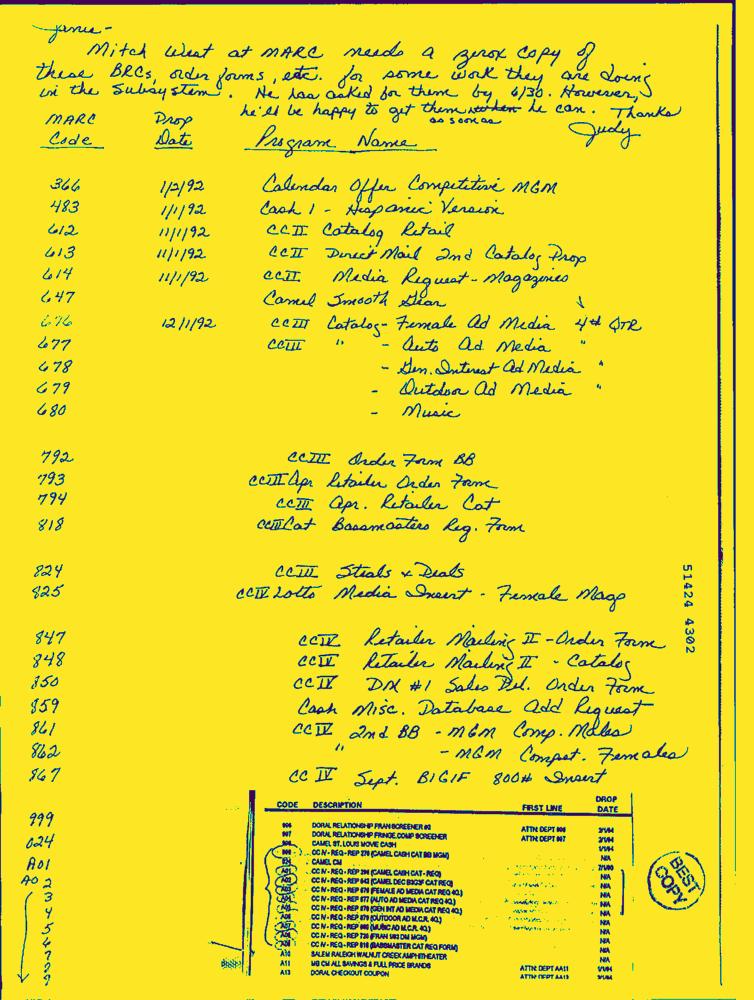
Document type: Hand-Written